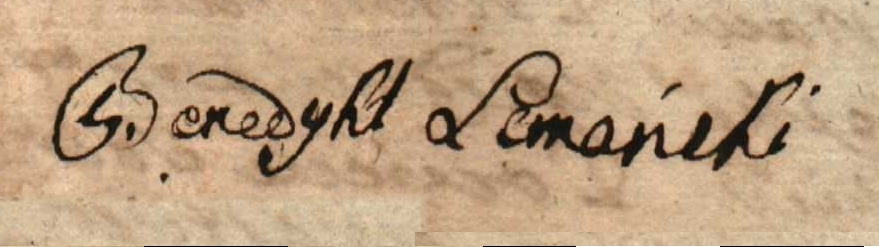
Signature of: benedykt wojciech lemański